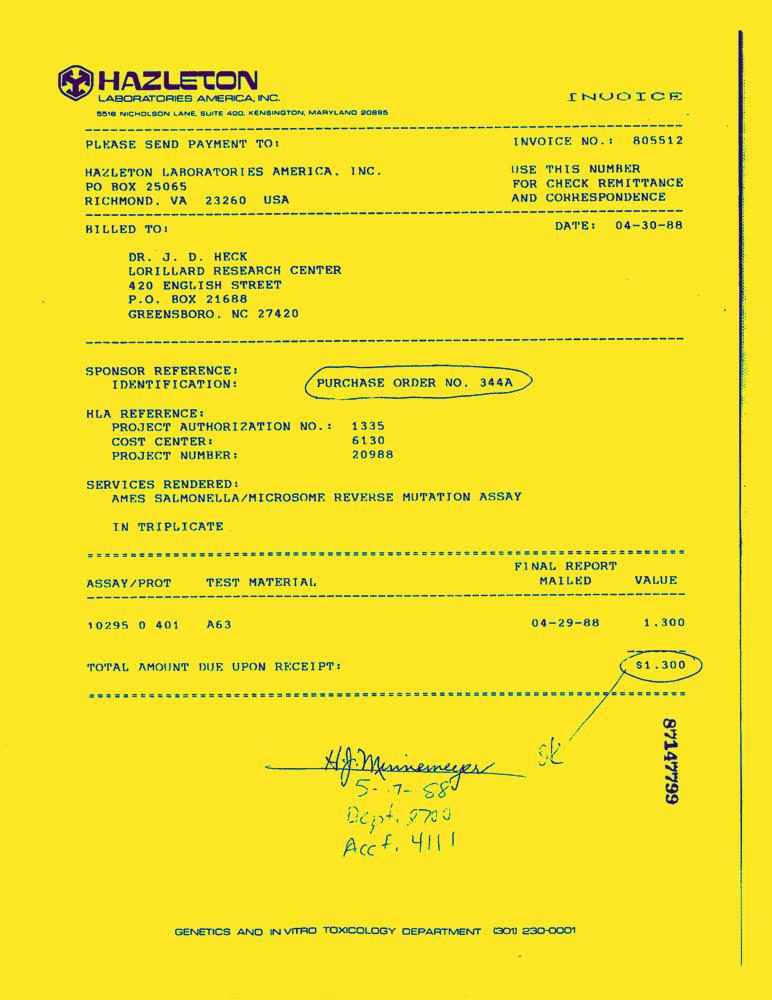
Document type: Invoice-Doc